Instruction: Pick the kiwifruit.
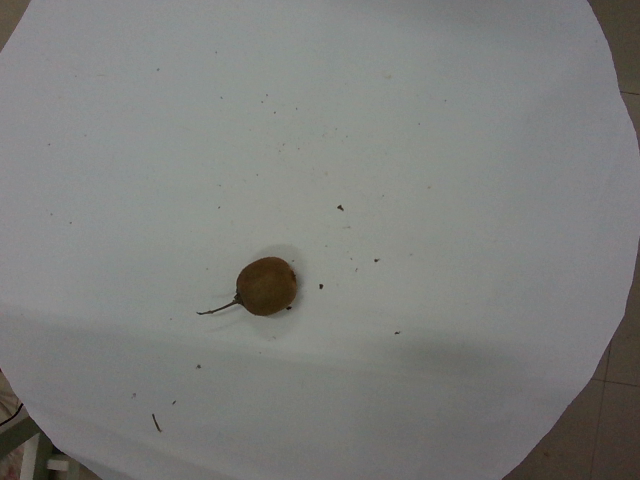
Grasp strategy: vertical